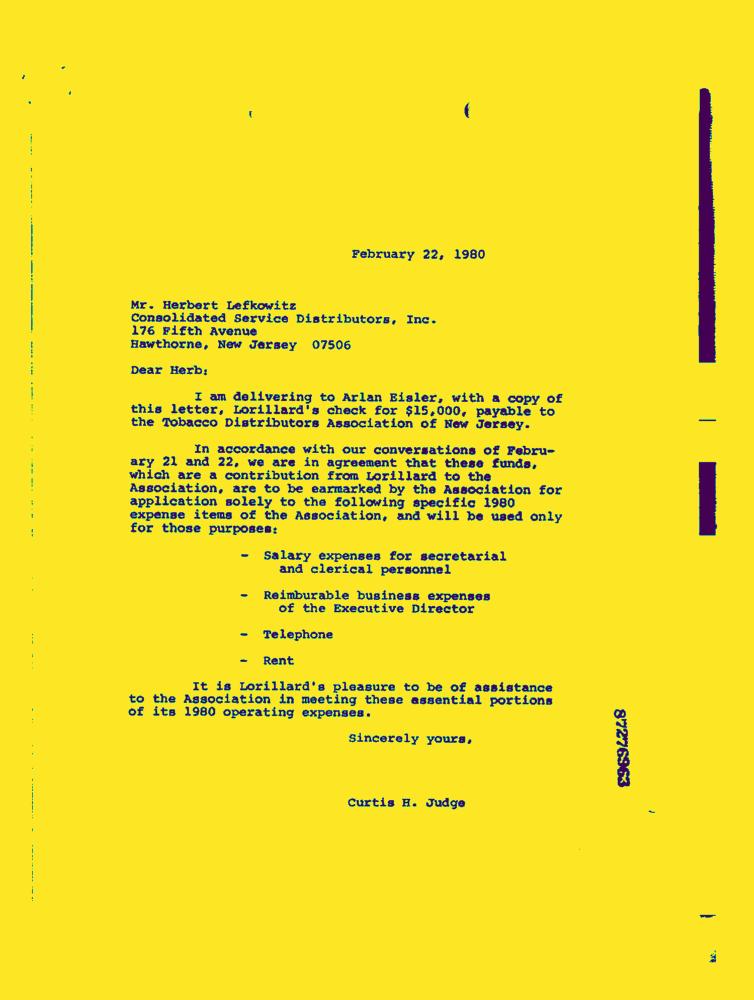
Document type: Letter-Doc